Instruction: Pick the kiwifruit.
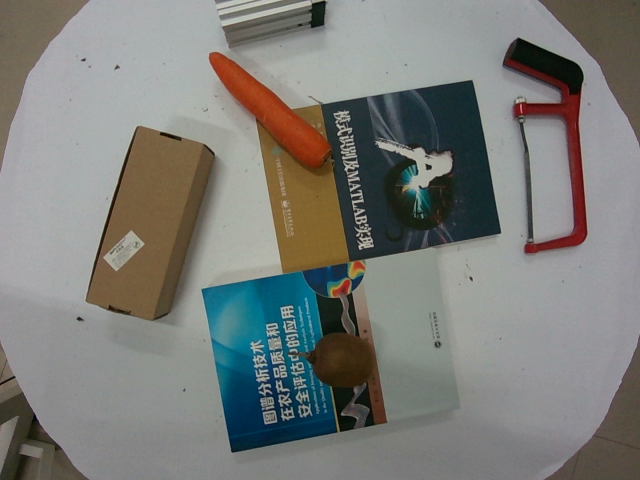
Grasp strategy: vertical